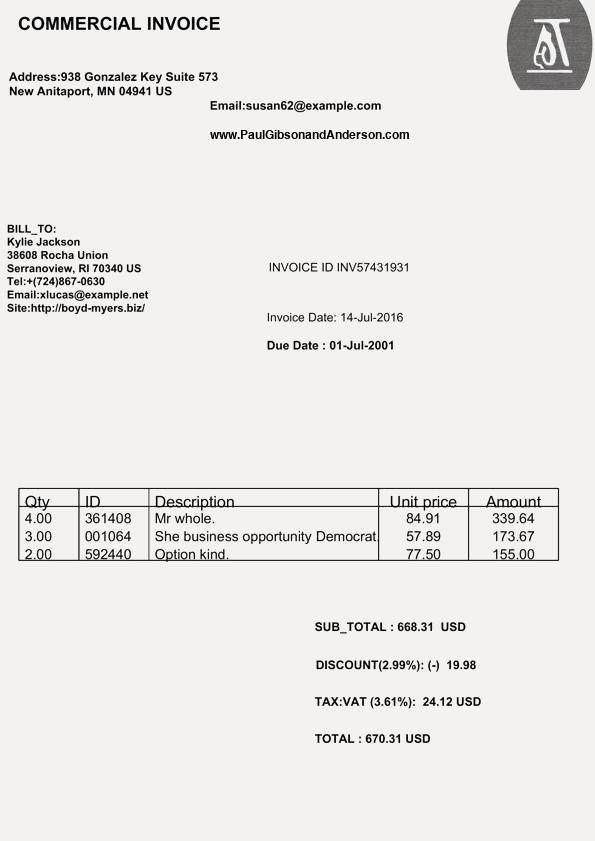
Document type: Invoice